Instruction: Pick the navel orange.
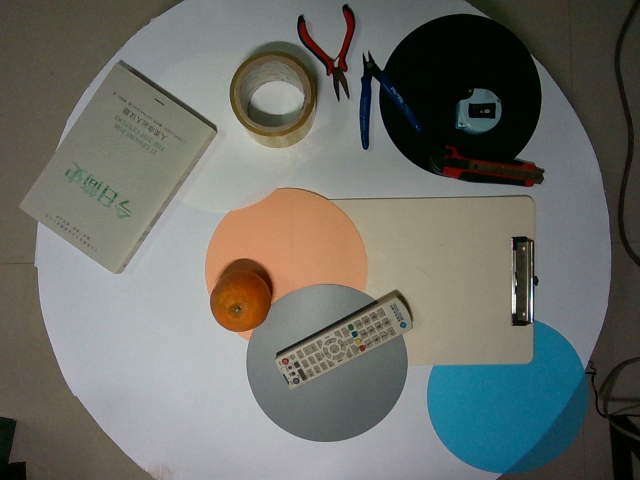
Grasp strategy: vertical